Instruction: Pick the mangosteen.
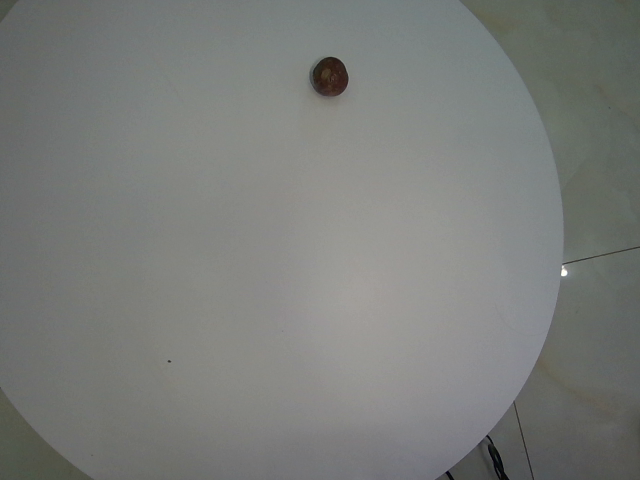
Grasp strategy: vertical